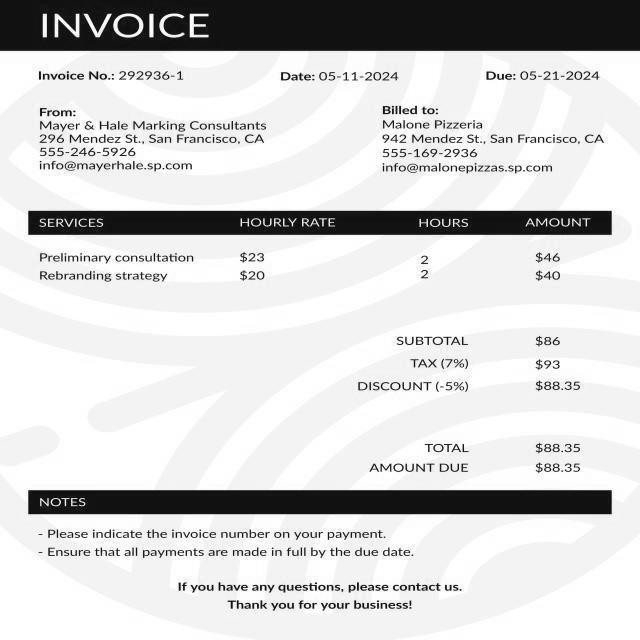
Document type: Invoice